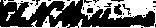
Signature of: charles kilbourne williams